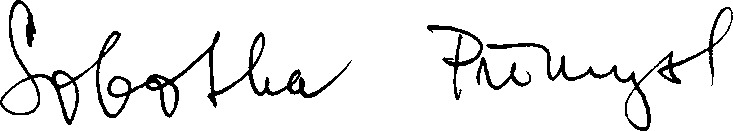
Signature of: přemysl sobotka